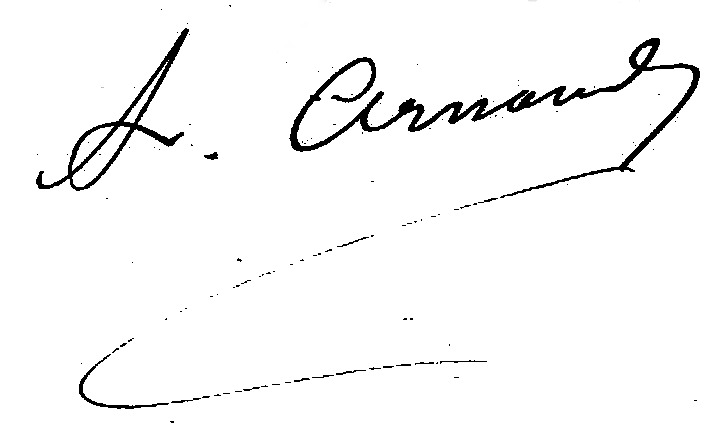
Signature of: léon albert arnaud